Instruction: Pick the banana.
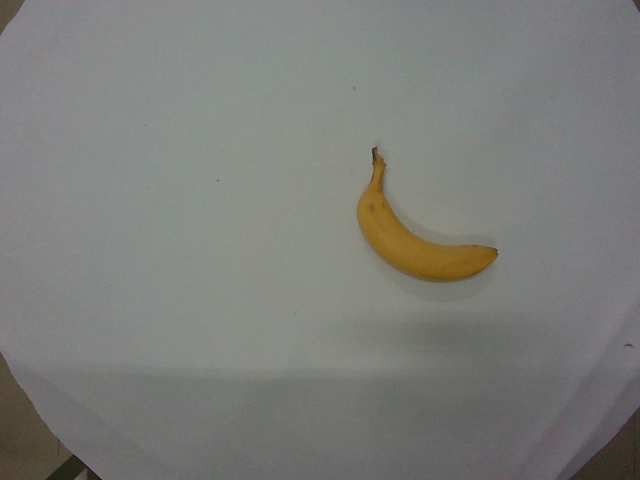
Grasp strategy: vertical